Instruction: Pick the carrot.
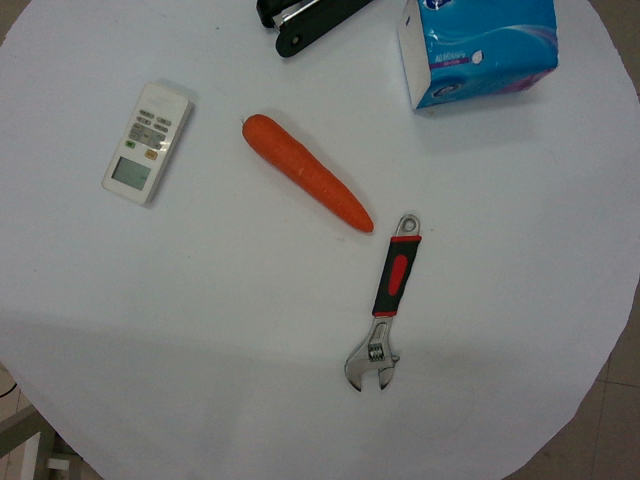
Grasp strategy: vertical